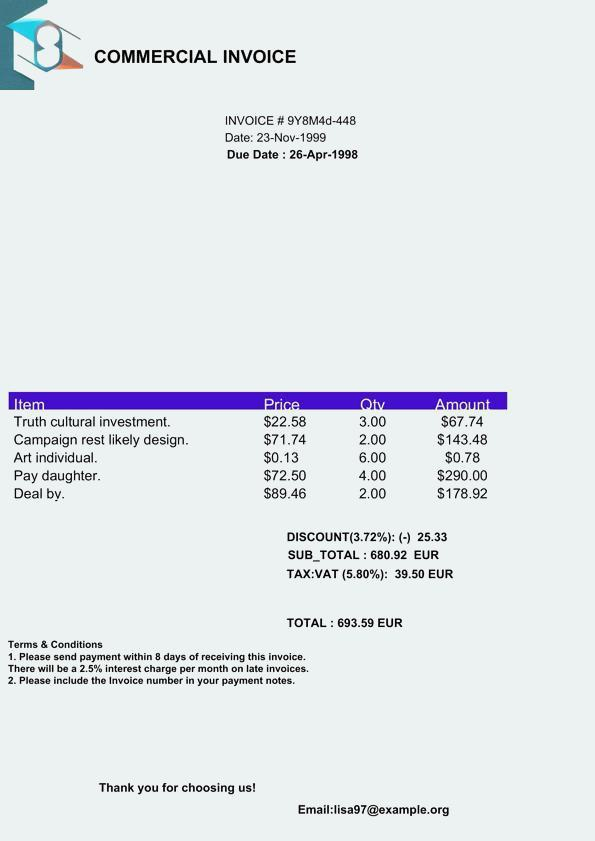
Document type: Invoice